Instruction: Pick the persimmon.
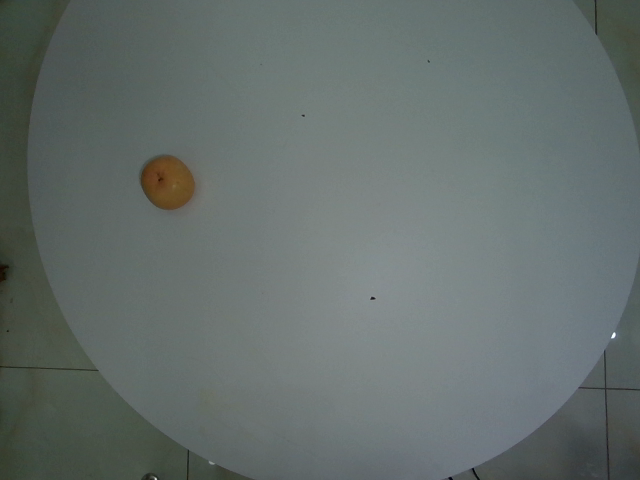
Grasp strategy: vertical